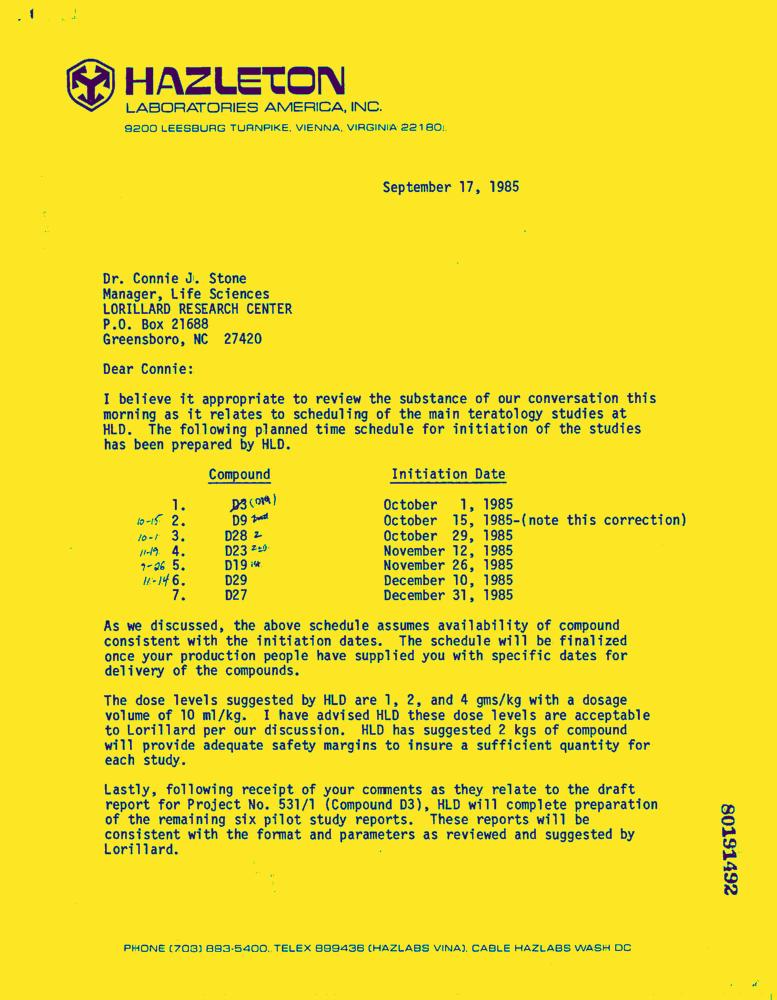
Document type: Letter-Doc